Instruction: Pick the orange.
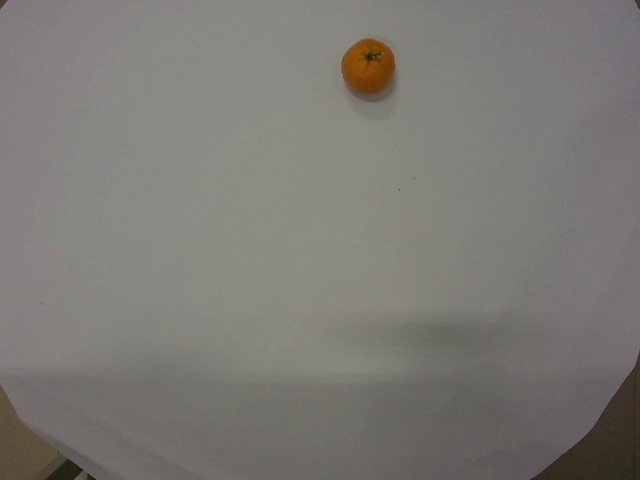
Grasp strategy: vertical